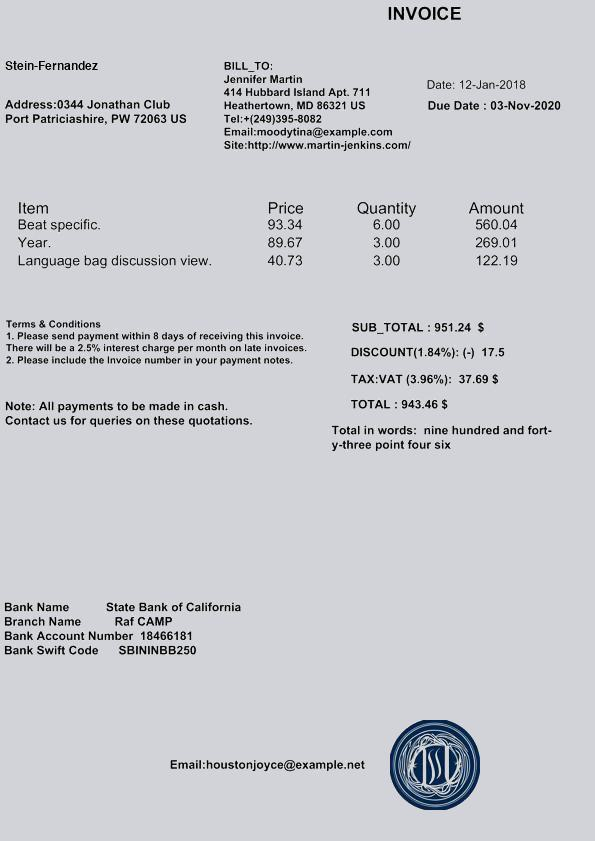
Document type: Invoice